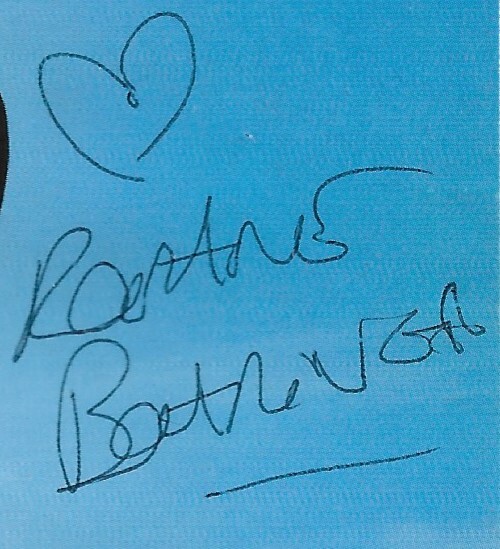
Signature of: romane bohringer